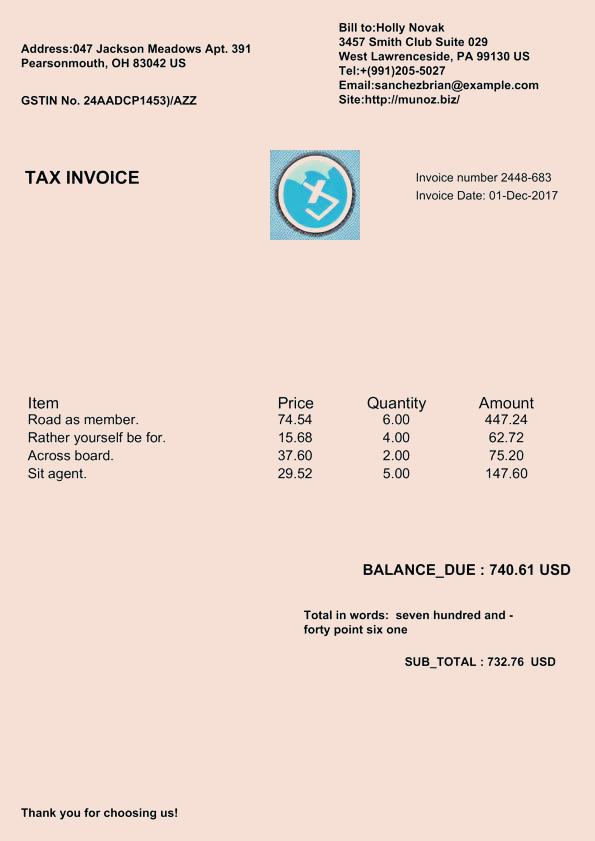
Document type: Invoice